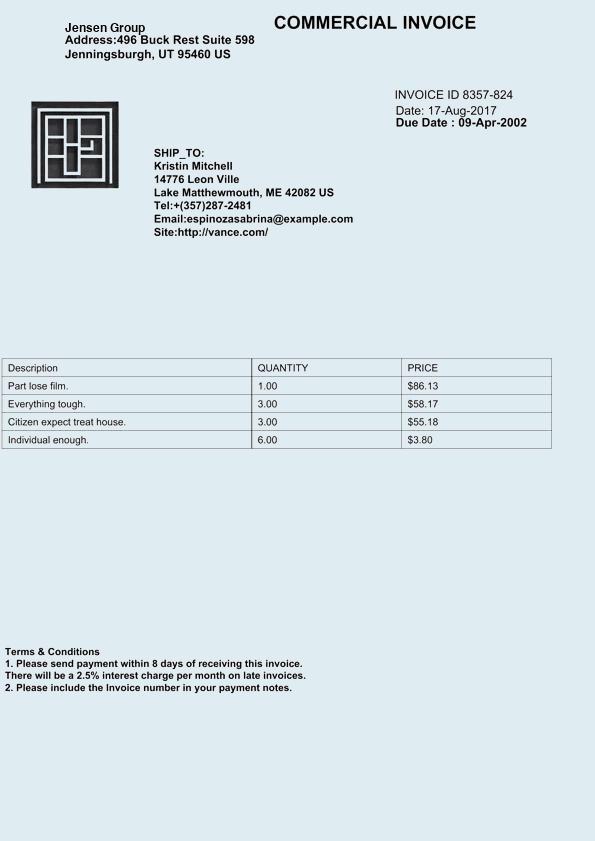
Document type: Invoice